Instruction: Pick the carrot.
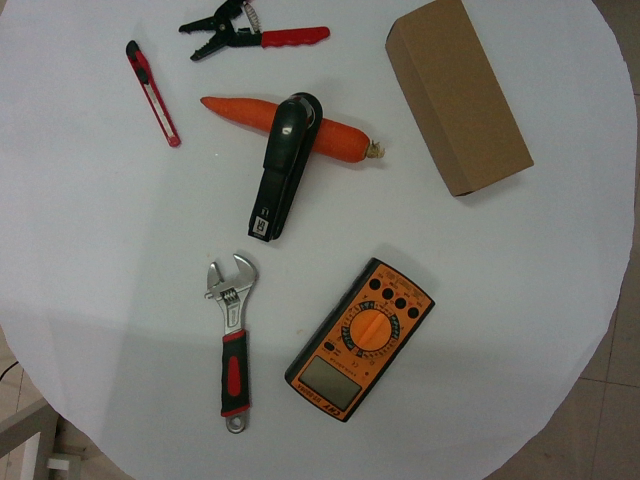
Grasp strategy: vertical